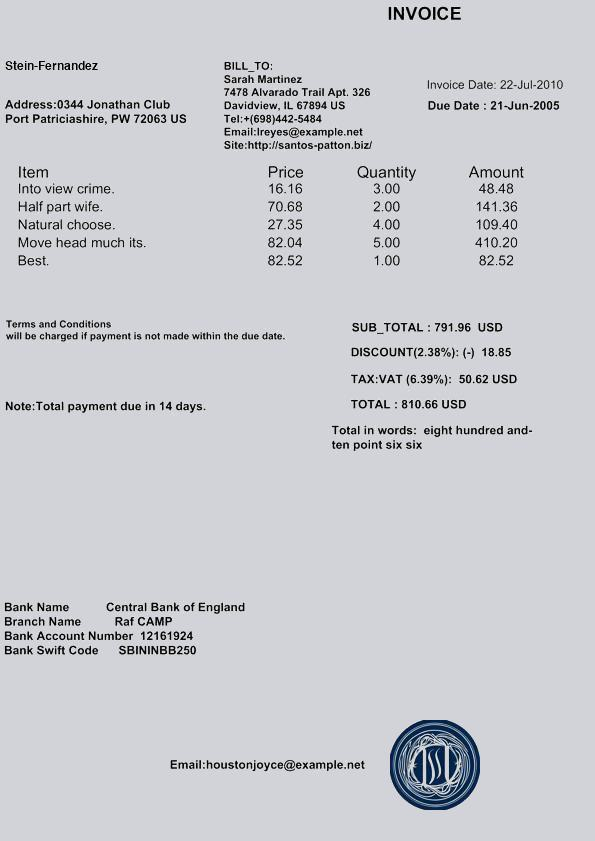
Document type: Invoice